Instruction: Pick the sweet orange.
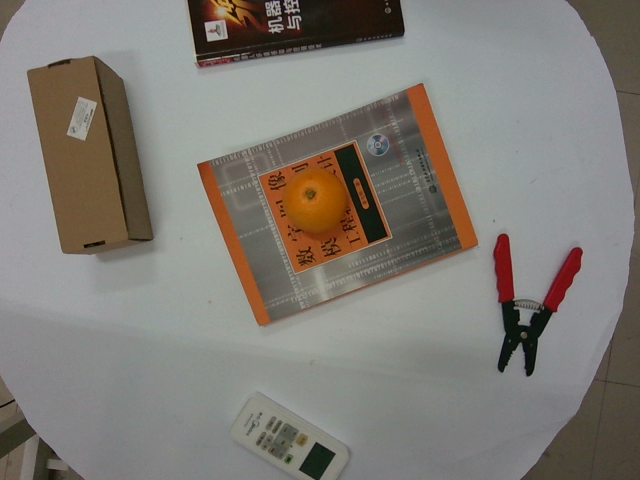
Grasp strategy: vertical